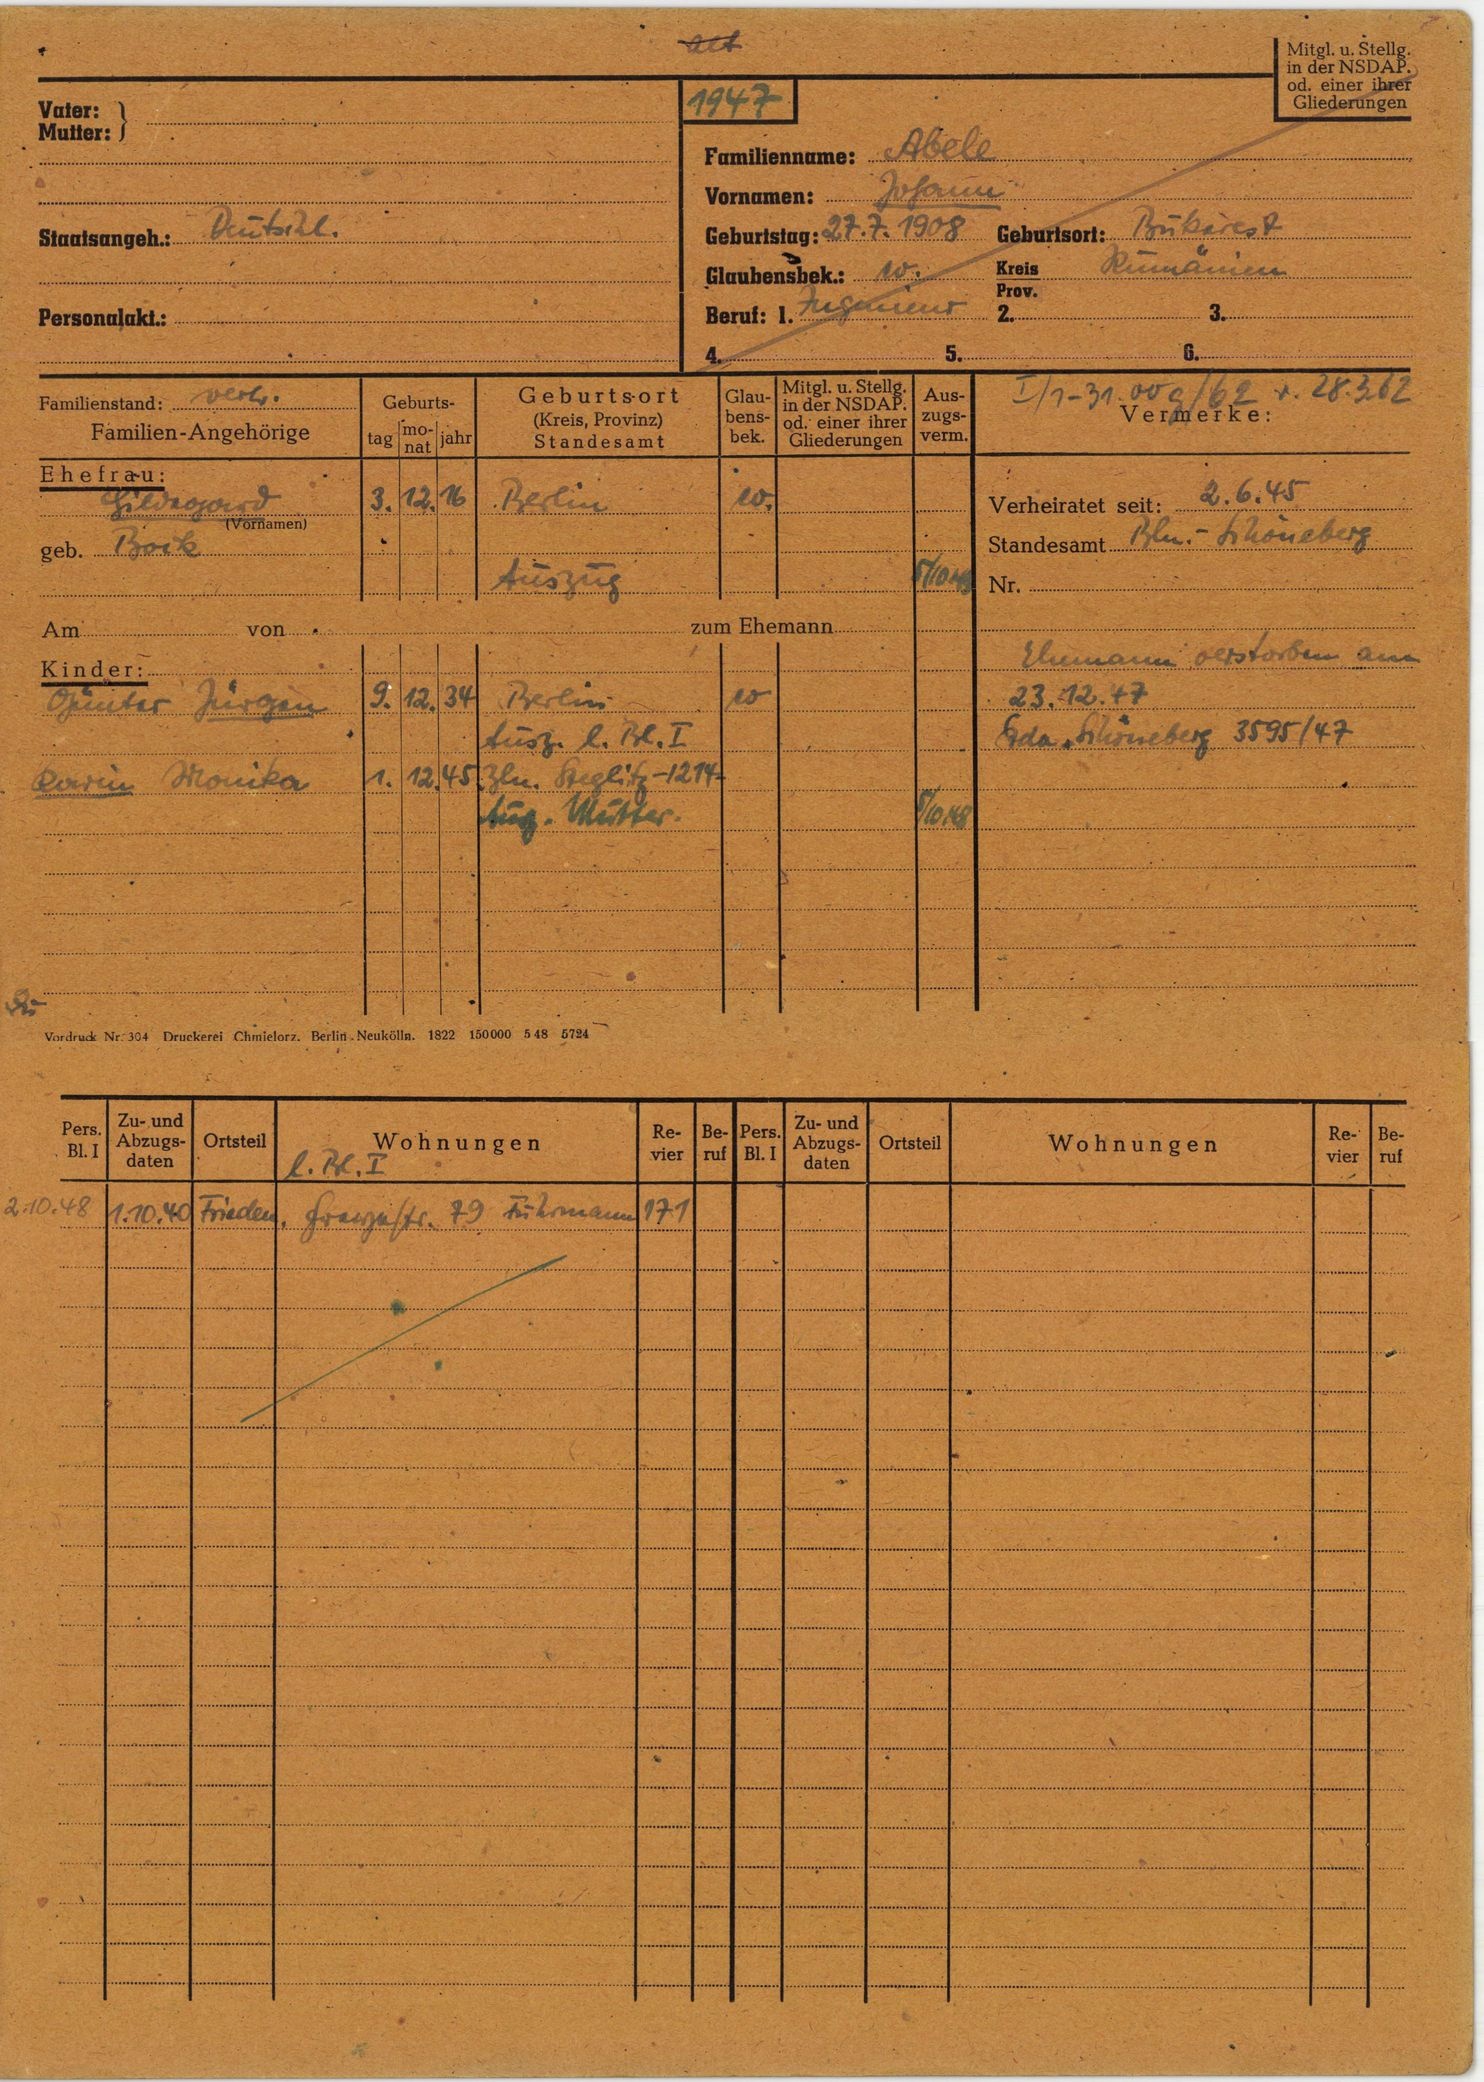
Abele